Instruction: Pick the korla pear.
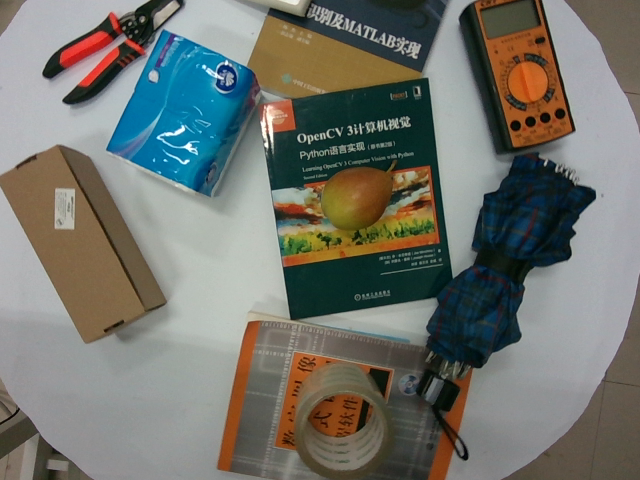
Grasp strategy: vertical